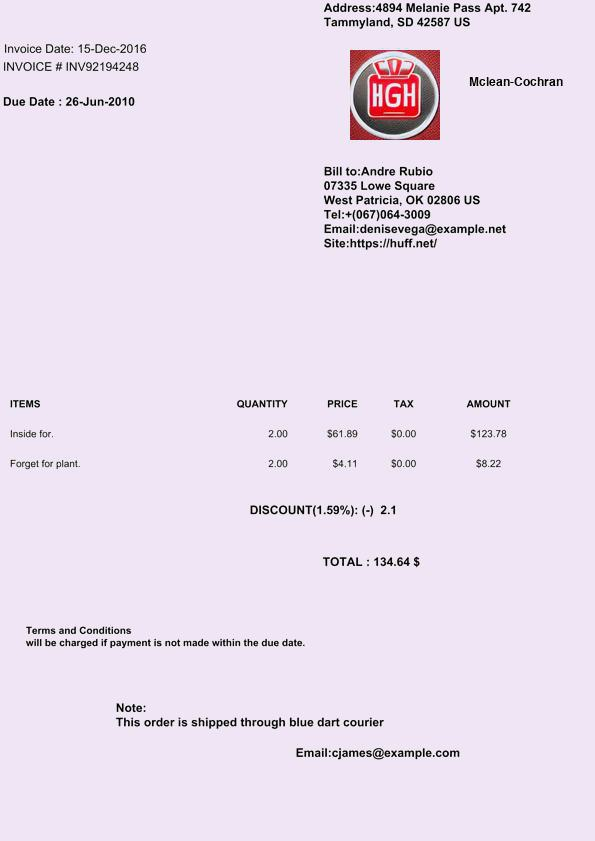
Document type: Invoice